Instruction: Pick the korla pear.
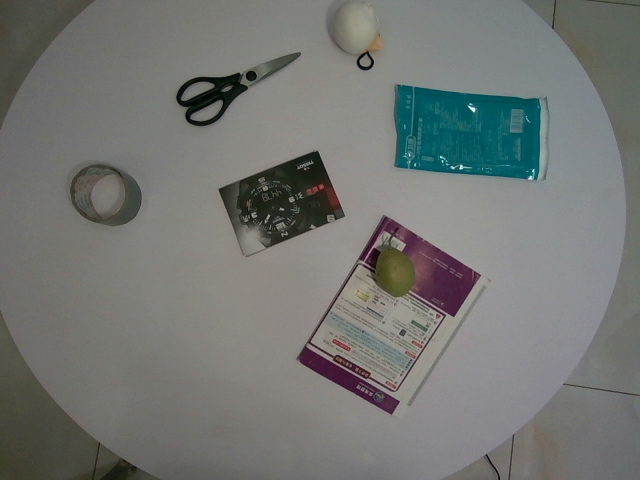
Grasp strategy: vertical